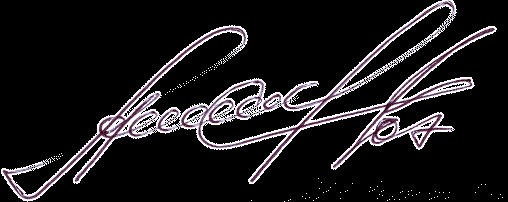
Signature of: ogtay asadov